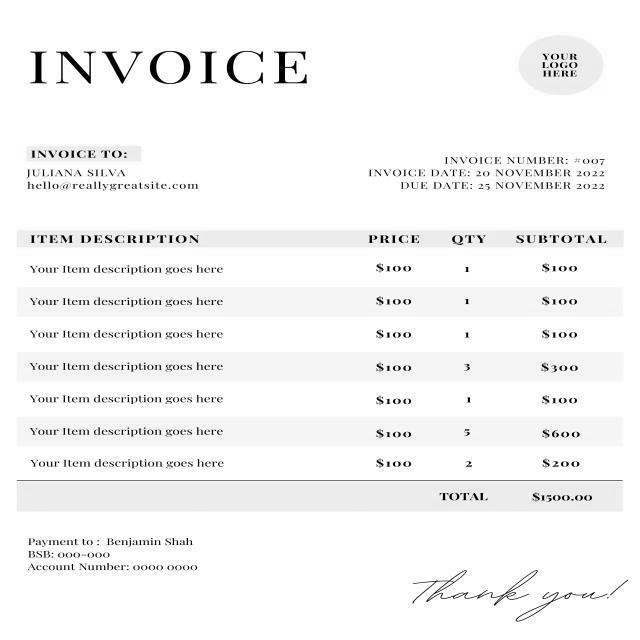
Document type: Invoice